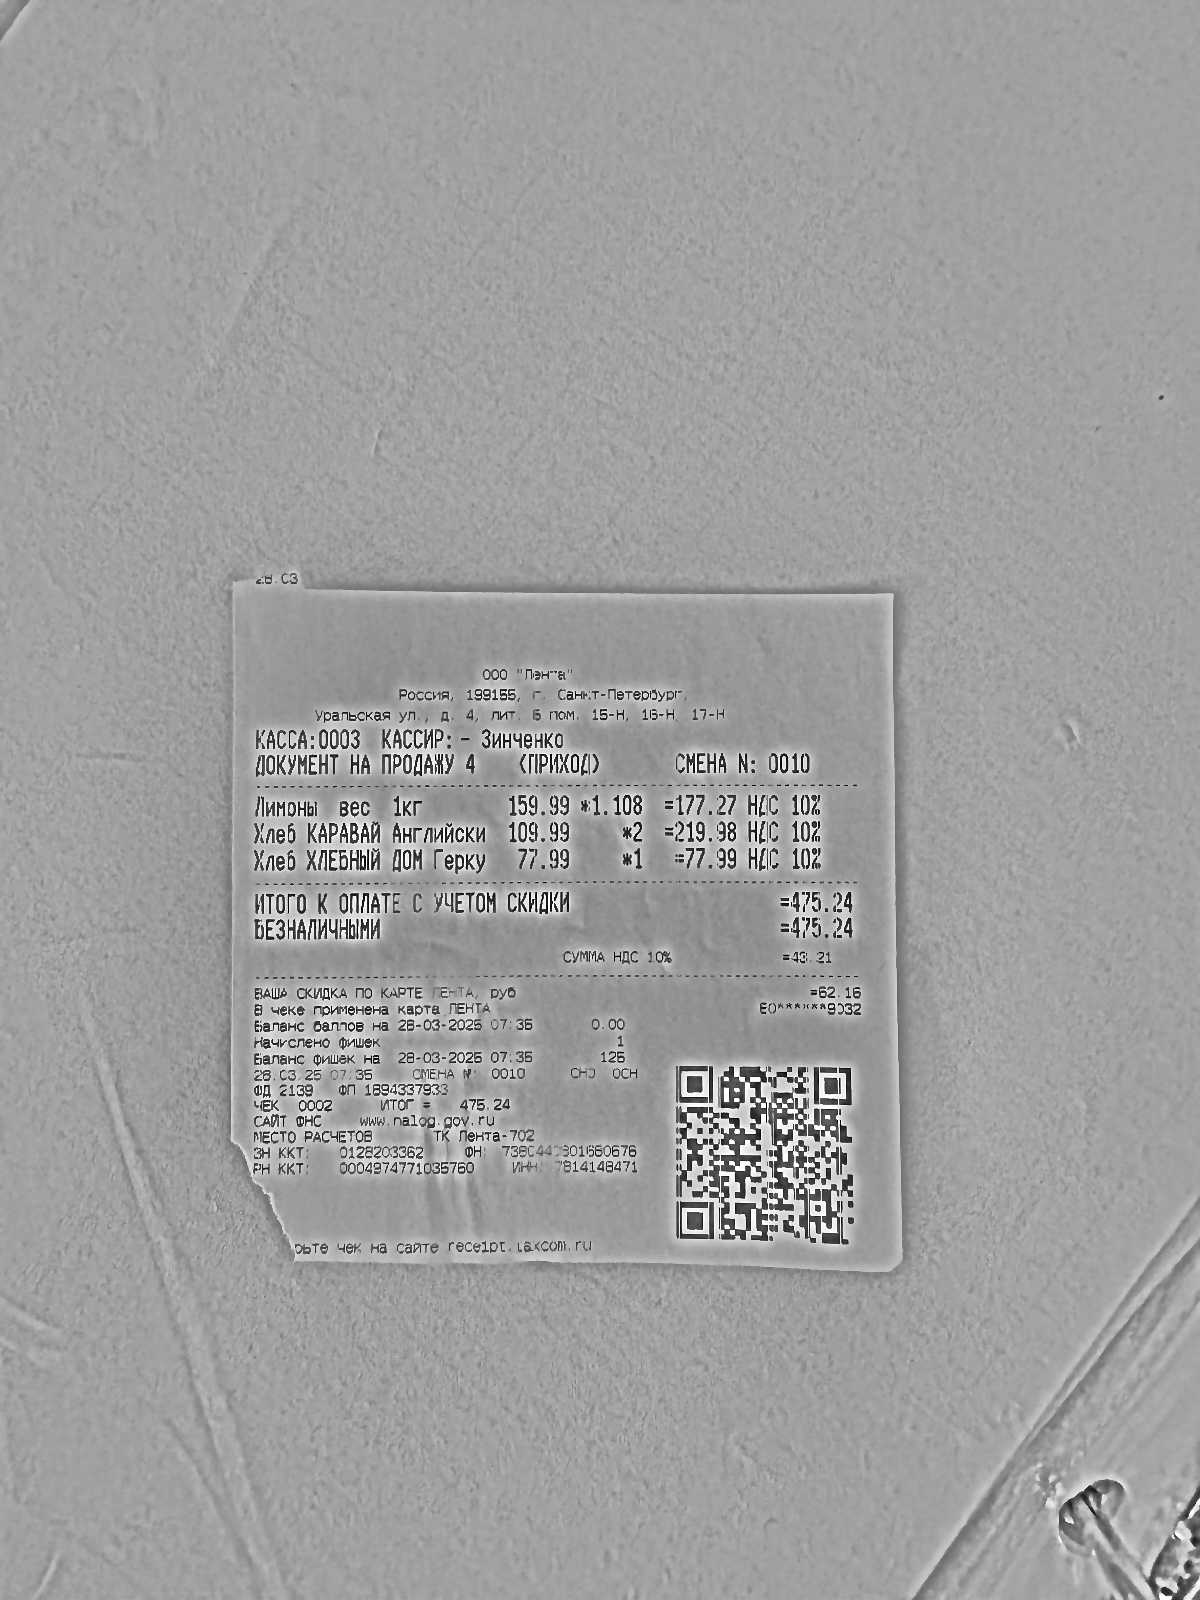
Продавец: ООО "Лента"
ИНН: 814148471
Дата: 25-03-2025
Товары: Личный вес 1кг; Хлеб КАРАВАЙ Английский; Хлеб ХЛЕБНЫЙ ДОН Герку
Количество: 1.108; 2.000; 1.000
Цена: 159.99; 109.99; 77.39
Сумма: 177.27; 219.98; 77.39
Итого: 475.24